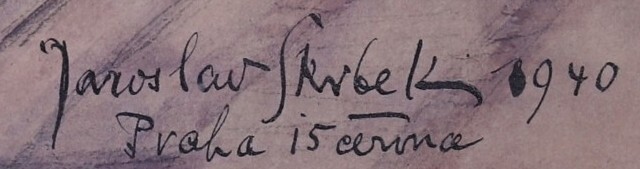
Signature of: jaroslav skrbek